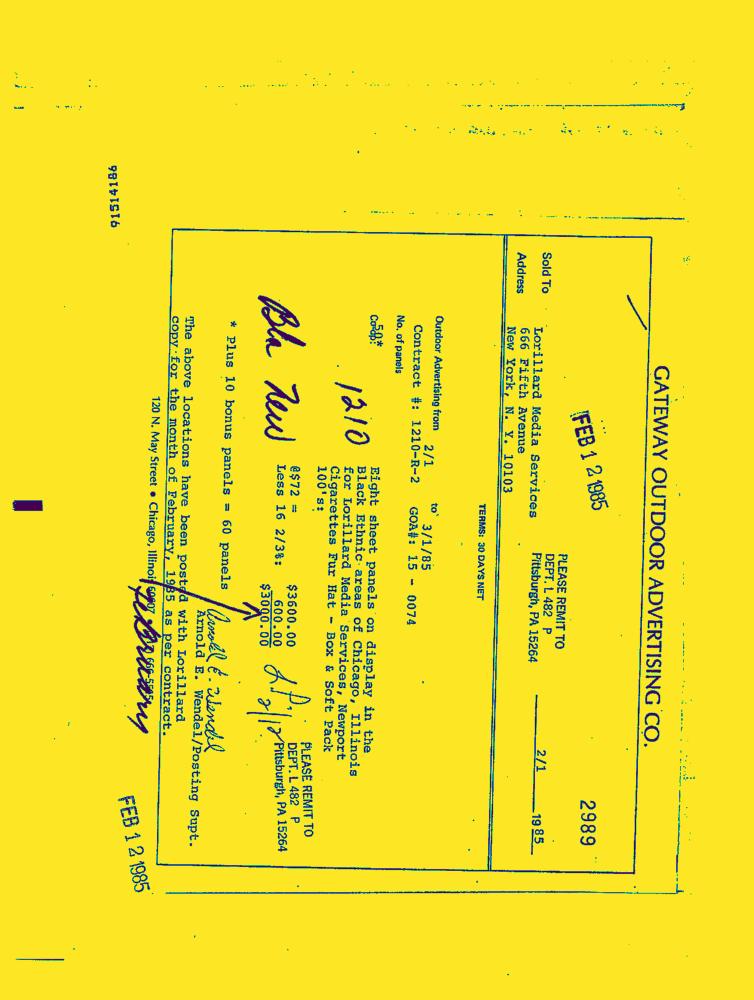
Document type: Invoice-Doc